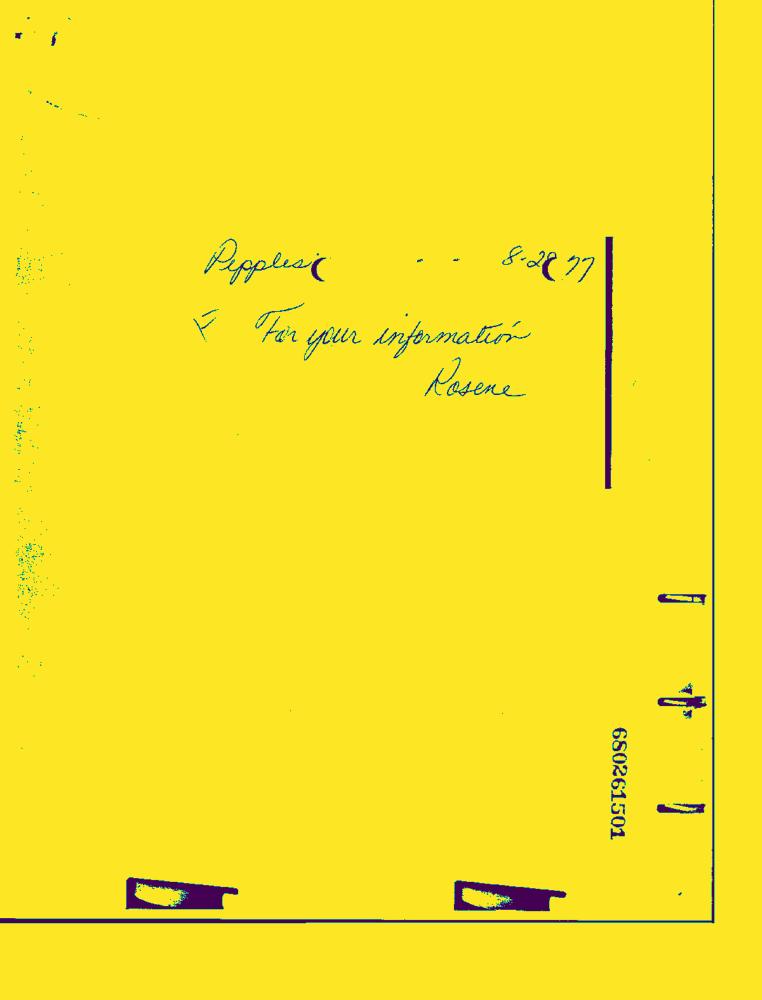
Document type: News-Article